Question: What do the imaging results show?
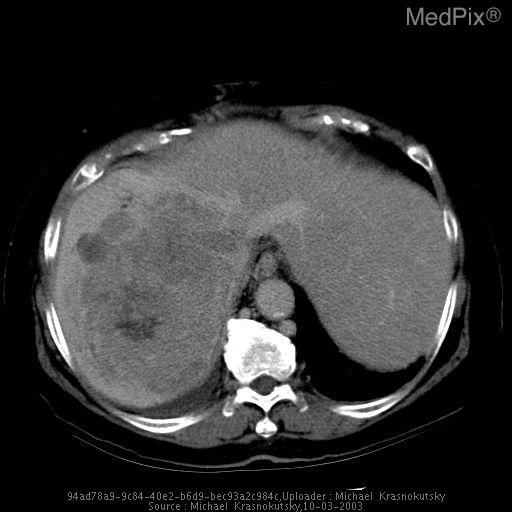
Answer: The imaging shows There is a very large liver mass with heterogeneous enhacement that extends into hepatic veins, inferior vena cava and into the right atrium. A very large liver mass with heterogeneous enhancement and areas of necrosis that occupies most of the right liver lobe.  Superior images demonstrate tumor extension into hepatic veins, IVC, and right atrium..